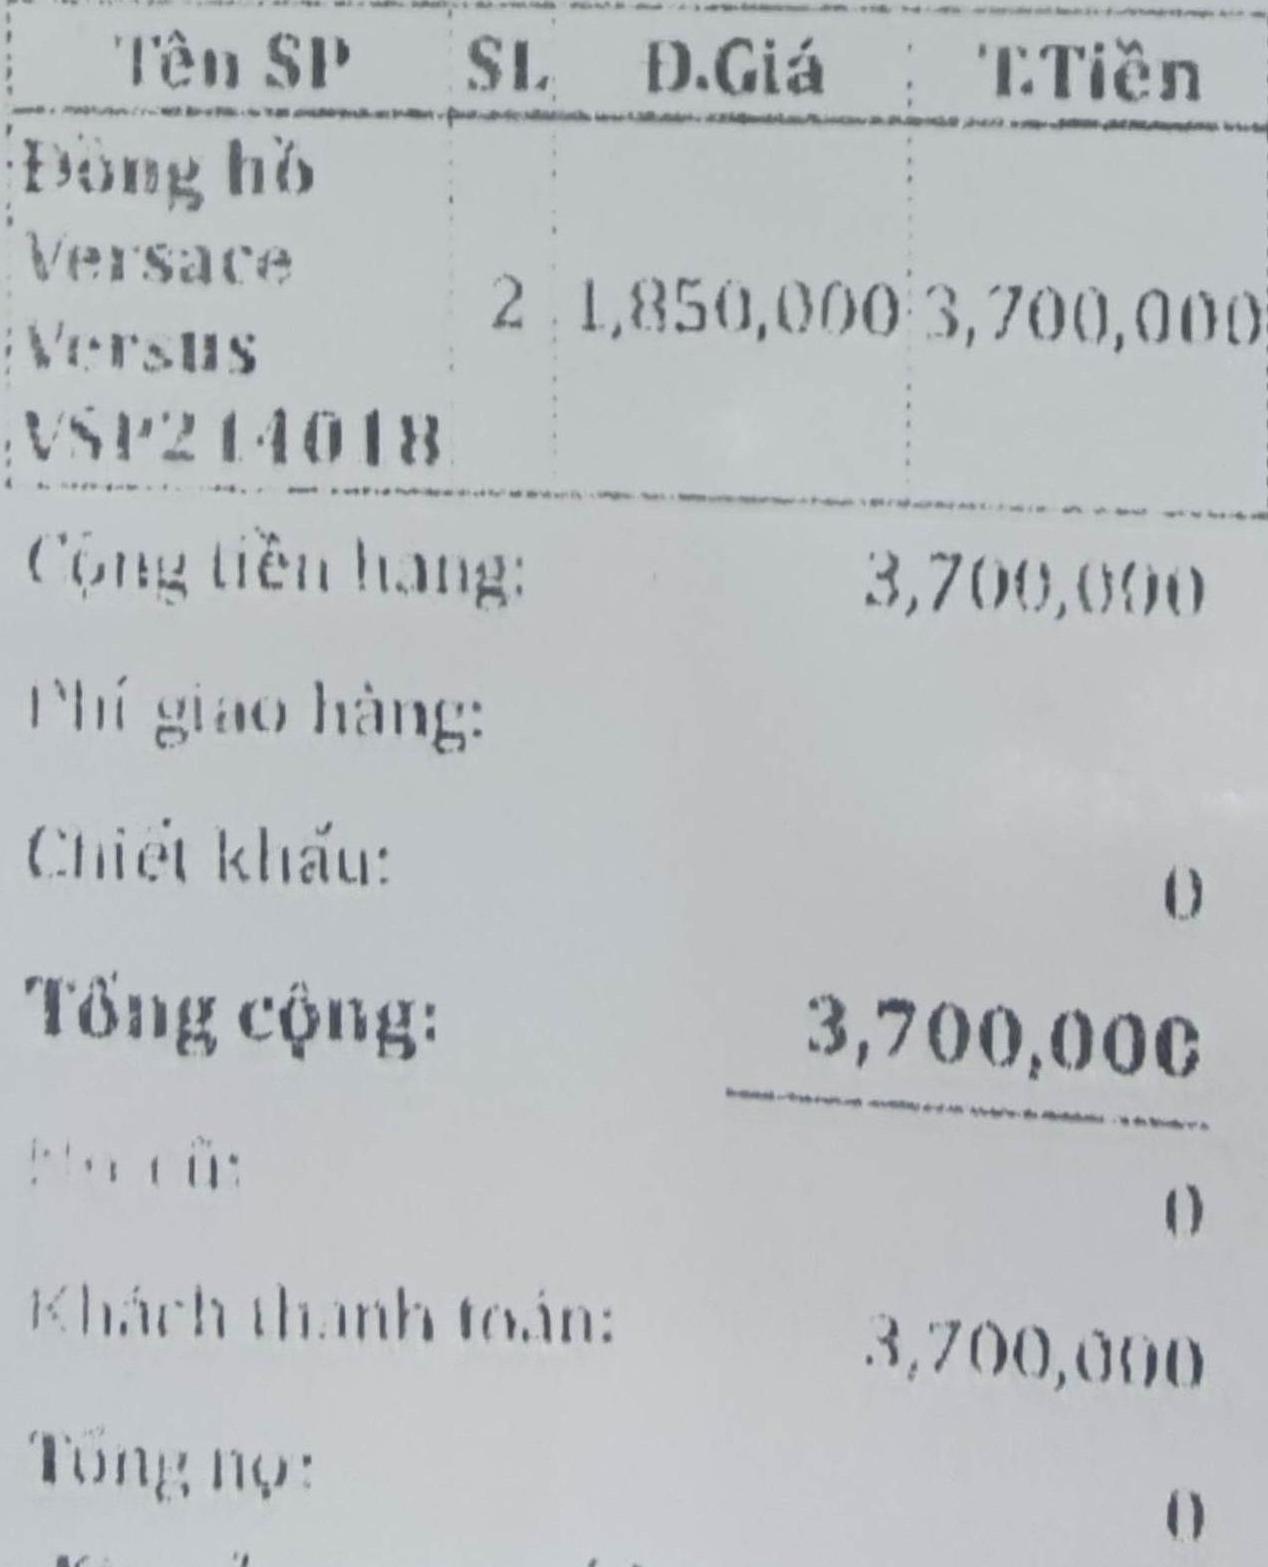
<table>
<tr>
<th>Tên SP</th>
<th>SL</th>
<th>Đ.Giá</th>
<th>T.Tiền</th>
</tr>
<tr>
<td>Đồng hồ Versace Versus VSP214018</td>
<td>2</td>
<td>1,850,000</td>
<td>3,700,000</td>
</tr>
</table>

Cộng tiền hàng: 3,700,000
Phí giao hàng:
Chiết khấu: 0
Tổng cộng: 3,700,000
Hỗ trợ: 0
Khách thanh toán: 3,700,000
Tổng nợ: 0